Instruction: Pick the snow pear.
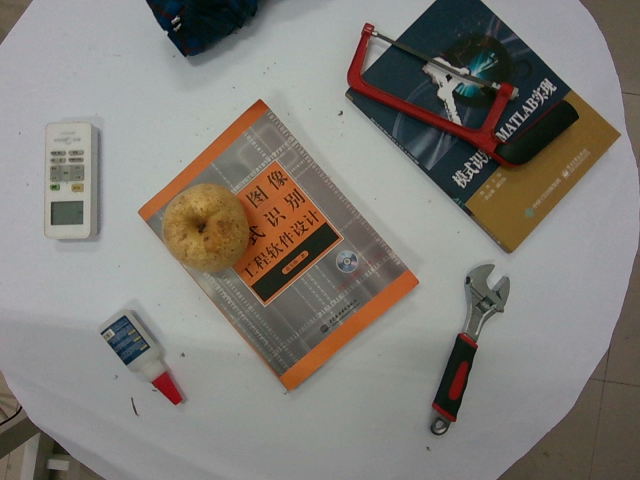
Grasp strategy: vertical